Question: How is the history relevant to the case?
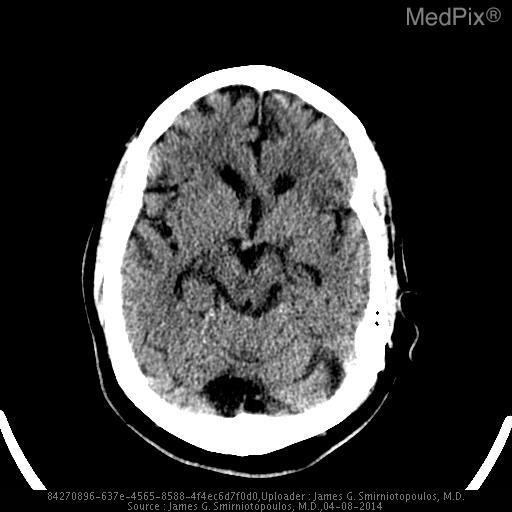
Answer: The patient's history of 79 y.o. man had 2 episodes (approx. 2 months apart) of sudden expressive aphasia (word finding difficulty) lasting 30 - 45 minutes - each with complete resolution. The first episode was in early four months ago; and, the most recent was three months ago.  He was labeled with a TIA diagnosis; and, had negative carotid US and negative echocardiograms (for thrombus) - but with a <50% carotid stenosis.

PMH - He has atrial fibrillation and has always been appropriately anticoagulated with warfarin.   He does not drink EtOH or smoke, he has medication-controlled hypertension. is key in understanding the case.